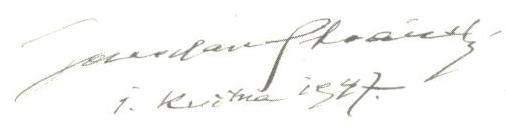
Signature of: jaroslav stránský